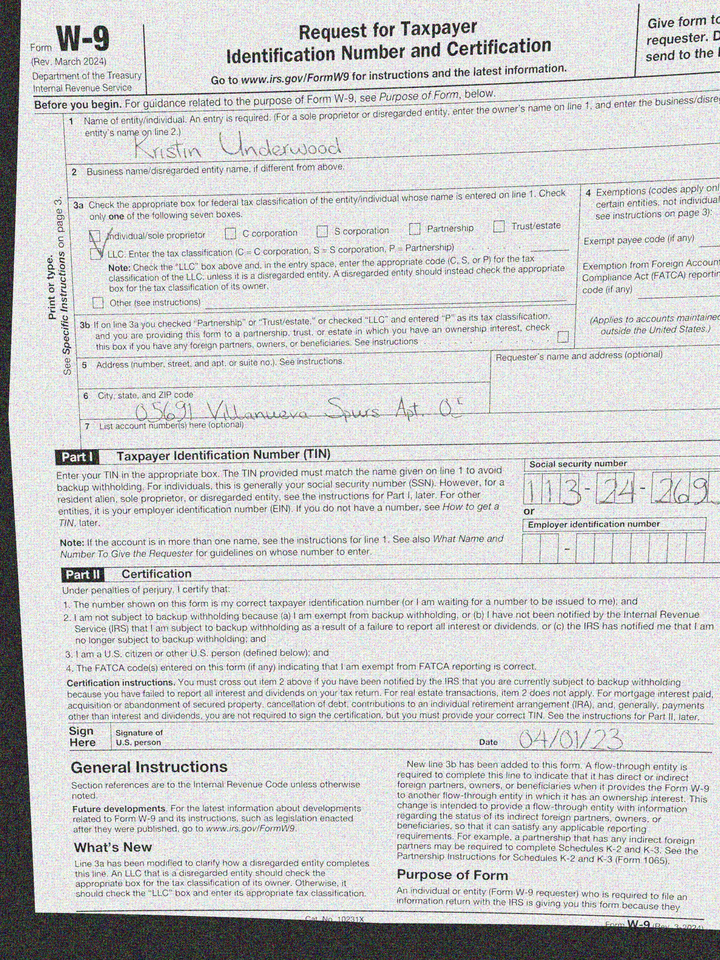
adr1: 05691 Villanueva Spurs Apt. 058
cbx: yes
ssn: 113242695
enm: Kristin Underwood
sdt: 04/01/23